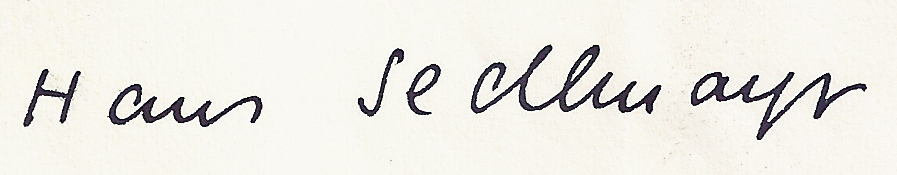
Signature of: hans sedlmayr